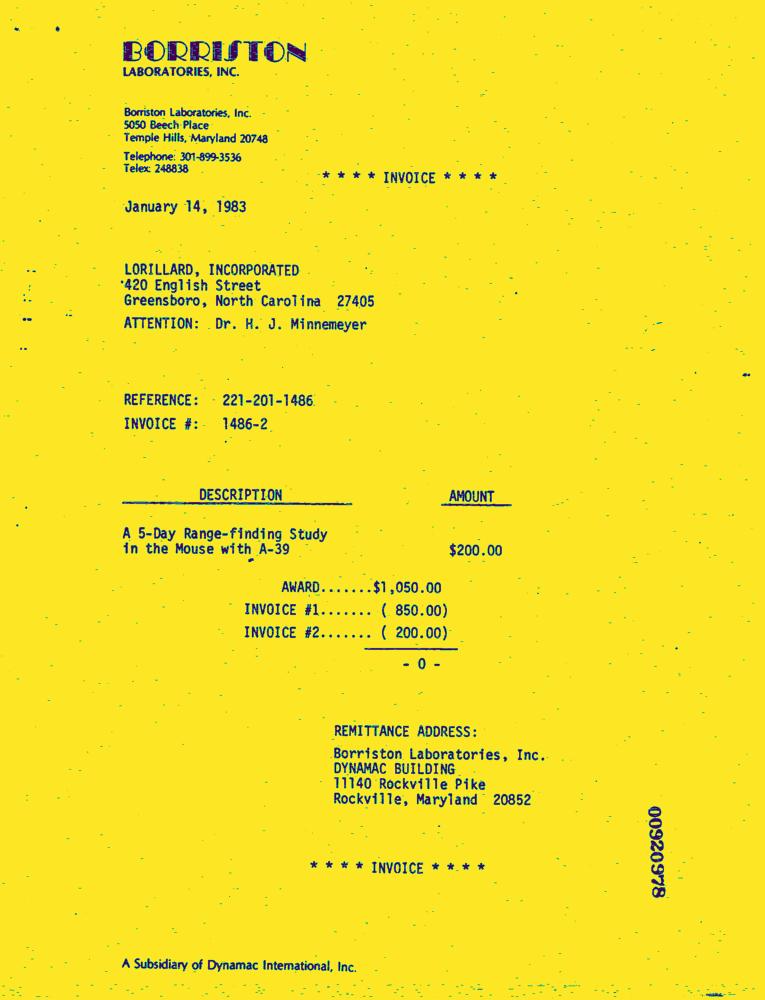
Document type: Invoice-Doc